Question: Describe the condition in detail:
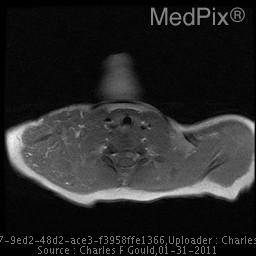
Answer: The disease is discussed as: Overall, hemangiomas are present in 10-12% of Caucasian children - mostly as cutaneous lesions, often called "strawberry marks".

Intra orbital vascular lesions account for 5-20% of all orbital masses in children.  Some of these are neoplastic (capillary hemangioma) while others are malformations including venous varices and cavernous hemangioma.  Capillary hemangiomas are composed of variably sized vascular spaces that are lined by proliferating endothelial cells.  Capillary hemangiomas have been reported as the most common vascular tumor of the orbit, representing 5-12% of pediatric orbital lesions.

Multiple synonyms have been used for these lesions, including infantile hemangioma, benign hemangioendothelioma,  and hemangioblastoma.  However, these terms are neither distinctive nor accurate and the most commonly used term is “capillary hemangioma” – to allow distinction from the “cavernous hemangioma” (AKA “cavernoma”, cavernous malformation).  The cavernous hemangioma is one of the most common orbital masses in the adult patient.  The latter process is malformative and not neoplastic. [Mulliken 1982 PMID: 7063565]

Orbital hemangiomas have been reported in association with PHACES (Posterior fossa malformations, Hemangiomas, Arterial anomalies, Cardiac defects and coarctation of the Aorta, Eye abnormalities, and Sternal abnormalities or ventral developmental defects); and also with blue rubber bleb nevus syndrome. [McCannel 1996 PMID: 8643250]

Orbital capillary hemangiomas (OCH) may be supplied either by branches of the internal (e.g. ophthalmic) or external carotid artery, and may extend intracranially through the superior orbital fissure or optic canal.

•  Clinical
Orbital capillary hemangioma (from now on just “hemangioma”) present as sporadic lesions in childhood, with approximately 1/3 as congenital lesions noted at birth.  The majority will present during the first decade.  Almost half of them may enlarge during a Valsalva maneuver or with crying.  There is a slight female predilection of 3:2 over males vs. up to 3:1 for cutaneous hemangioma.  These endothelial vascular neoplasms typically proliferate in the first few months after presentation; and, then most stabilize – often at an alarming size.  The natural history in most patients is for the lesions to stabilize for a period of years, and then begin spontaneous involution in adolescence, typically from 4-8 years of age.  Some cases have been followed for up to 18 years, with eventual spontaneous but slow involution. [Henderson JW Ophthalmology 1990 - PMID: 2342808]

In addition to the obvious facial discoloration and mass, capillary hemangiomas may interfere with vision, cause proptosis, diplopia or amblyopia, and even optic atrophy.  [Yap EY 1998 - PMID: 9703301]

•  Gross Pathology
These lesions are usually ruby-red soft, rounded and occasionally lobulated masses.  Lesions with skin or subcutaneous involvement are often called “strawberry” lesions due to their red color.

•  Histology
These lesions are usually well demarcated from surrounding tissues.  The histology varies with the phase of the lesion.  In younger patients, while the lesions are “active” or growing, histology shows mitotic activity from plump proliferating endothelial cells that surround small irregular vascular spaces.  Mast cells may be increased within the lesion.  Classically, involution begins within the center of the mass, and the advances outward.  Fatty and fibrous tissue surround the vascular space; and, the fibro-fatty tissue eventually replaced the vascular stroma.  These features allow distinction from cavernous hemangiomas, that have larger vascular spaces that are lined by flattened endothelial cells.

•  Imaging
» US
Ultrasound may play a dual role in capillary hemangioma – demonstrating the lesions as well as documenting their vascularity.  [Verity DH EYE 2006 - PMID: 17019424]  US shows great variability in lesion appearance, but can well document high-velocity flow in (100-1000 times normal) in feeding vessels.  [Verity2006]  Lesion involution is often preceded by stabilization in the rate of flow increase.  Although US can be used to follow the progression-regression sequence in these tumors, MR provides the best evaluation in the diagnostic phase.

» CT
The appearance of orbital capillary hemangiomas varies over time.  Most commonly during the growing phase, they will appear as intensely enhancing lesions, that may be either well demarcated or poorly marginated.  Lesions may be more dense than brain (50-60 HU) due to the blood filled vascular spaces.  In the involution phase, the attenuation of the lesion will decrease, as fibro-fatty tissue replaces the vascularity.

» MR
These lesions are usually well demarcated discrete lobulated masses with internal septations.  They are usually dark on T1W and become hyperintense with T2-weighting.  Bright contrast enhancement after Gadolinium is almost universal in these lesions.  As these lesions involute, fatty and fibrous tissue may replace the tumor and the lesion may show areas of T1 shortening.

» Treatment and Prognosis
The majority of these lesions will undergo spontaneous regression as the child ages.  About one-half will show involution by age 5, and the overwhelming majority will show clear signs of involution by seven or eight years.  Lesions that present at younger ages may also regress earlier in the life of the child.  Both oral and parenteral steroids, interferon therapy, and surgery may be used when vision is threatened by periocular lesions.  Fractionated stereotactic radiation may have potential benefit in some cases that do not regress or are not amenable to surgery.  [Tsao MN J. Neurosurgery 2003 - PMID: 12546367]